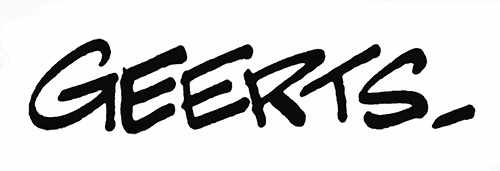
Signature of: andré geerts